Question: Describe the condition in detail:
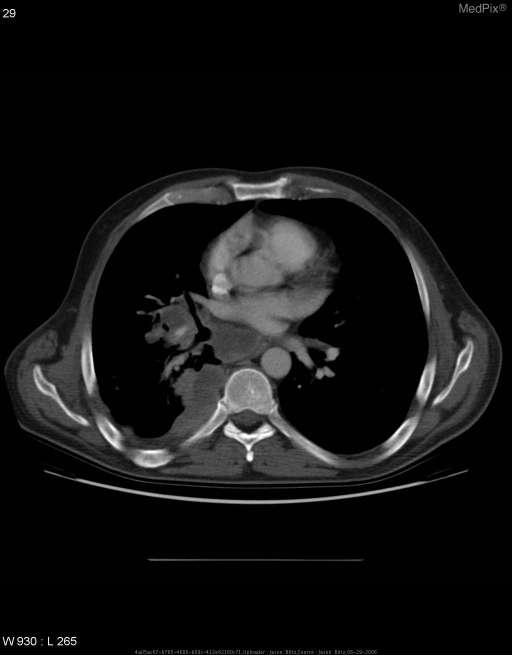
Answer: The disease is discussed as: Chief complaint:

47 y/o male presented in Nov 2005 with pain in right anterior thigh.  X-ray revealed a mass in the femur and adjacent soft tissue.  Partial surgical resection of mass revealed adenocarcinoma.  Subsequent PET scan indicated increased uptake at several locations in the right lung.

Patient had a history of pulmonary nodules dating to 2003/2004.  However a PET conducted in August of 2004 was negative except for minimal uptake in one pulmonary nodule.  Serial X-rays showed no changes in these nodules through mid 2005.

Patient was diagnosed with metastatic adenocarcinoma of the right lung and referred to oncology for radiation and chemotherapy.

PMX:
  •  Nephrolithiasis
  •  Hyperlipidemia

PSHX:
  •  Right neck lymph node resection (benign) at 22 yo
  •  Cholestectomy in 2004

SocHx:
  •  >1PPD for 20 years
  •  No ETOH

FMHX:
  •  Sister (smoker) died of lung cancer in 1979
  •  Sister (non-smoker) died of lunger cancer at 40 yo
  •  Sister (non-smoker) died of lung cancer at 62 yo
  •  Brother (smoker) diagnosed with head and neck cancer 2006

Meds:
  •  Percocet

Allergies:
  •  Aspirin - upset stomach

Chest and abdominal CT on 13 April 2006 revealed the following in comparison with an August 2004 chest and abdominal CT:
  •  Progression of right hilar adenopathy and enlargement of the pleural-based soft tissue mass along the posteromedial aspect of the right lower lobe.
  •  Pulmonary parenchyma demonstrates enlargement of multiple
right lower lobe pulmonary nodules.
  •   The pancreas, spleen, adrenal glands, and kidneys are normal.
  •   Soft tissue in the bilateral gluteal regions are normal.

Chest and abdomal CT on 16 August 2006 after 4 months of chemotherapy and radiation revealed the following in comparison with the 13 April 2006 study:
  •   Subcarinal lymphadenopathy is demonstrated and increased from previous study.
  •   Associated rib destruction is demonstrated.
  •   Associated endobronchial narrowing is demonstrated extending to the right lower lobe.
  •   No pulmonary nodules are seen in the left lung.
  •   Interval development of bilateral adrenal masses.
  •   Soft tissue masses are demonstrated within the mesentery.
  •   Interval development of right gluteal mass.

Conclusion:
Continued agressive development and growth of metastases are demonstrated between April 2006 and August 2006 chest and abdominal CTs.  This represents a failure of radiation and chemotherapy with future remission unlikely.